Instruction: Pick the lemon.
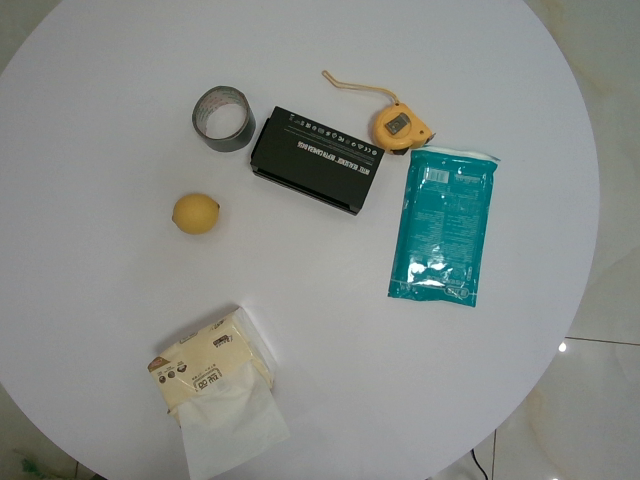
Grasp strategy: vertical